Question: What was observed in the imaging?
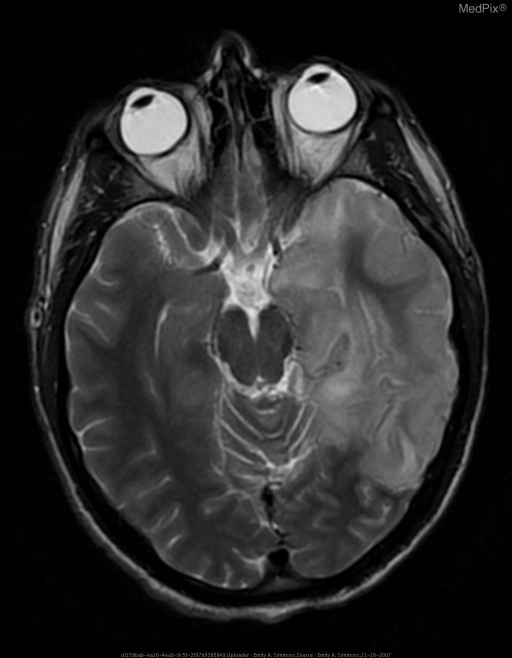
Answer: The imaging shows Bilateral temporal lobe involvement (L>R) with low attenuation on non-contrast CT, enhancement with gadolinium on T1, T2 hyper-intensity and restricted diffusion consistent with edema. T2 and FLAIR images show increased signal intensity in the temporal lobes consistent with edema/inflammation..